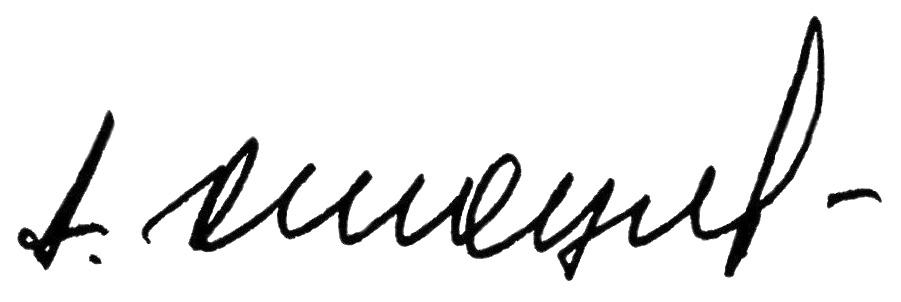
Signature of: apollon systsov